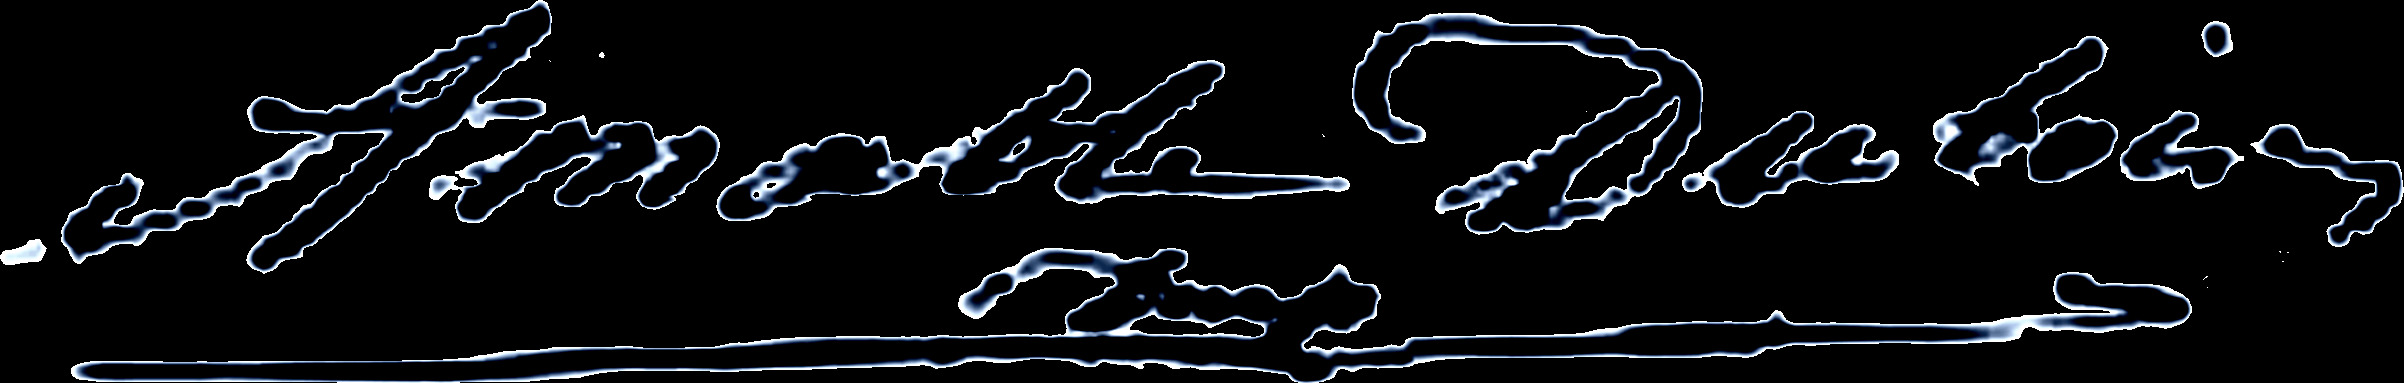
Signature of: amable dubois